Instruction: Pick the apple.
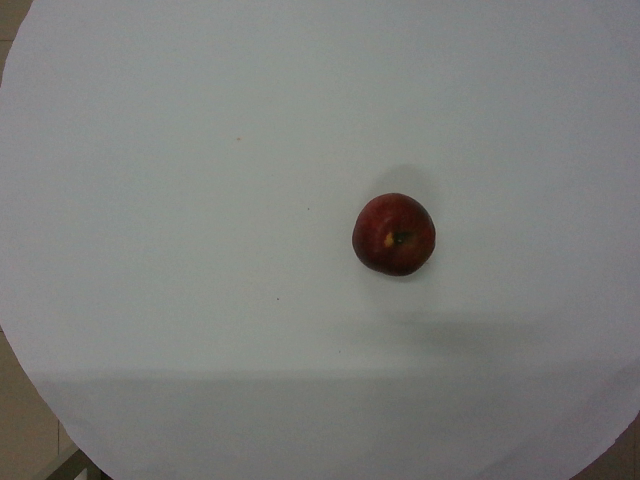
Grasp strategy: vertical